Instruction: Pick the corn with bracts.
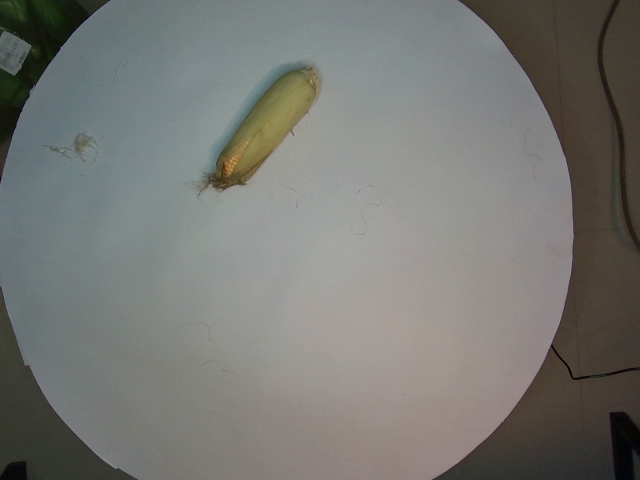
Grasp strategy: vertical